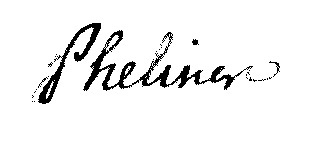
Signature of: louis jacques phélines de villiersfaux